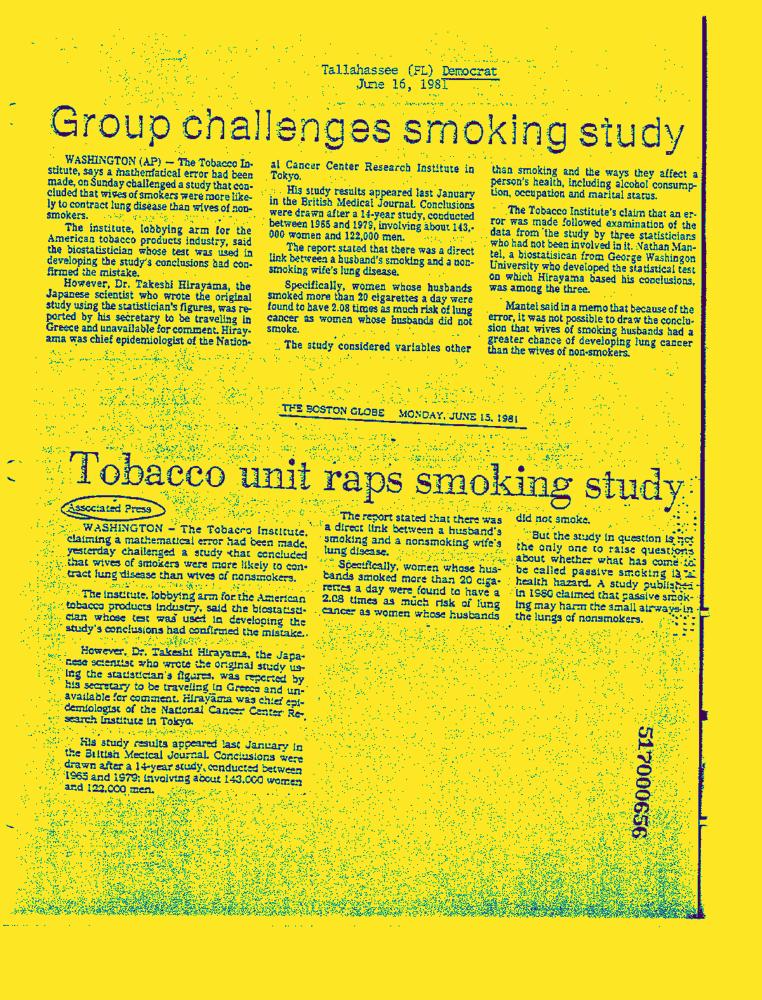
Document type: News-Article